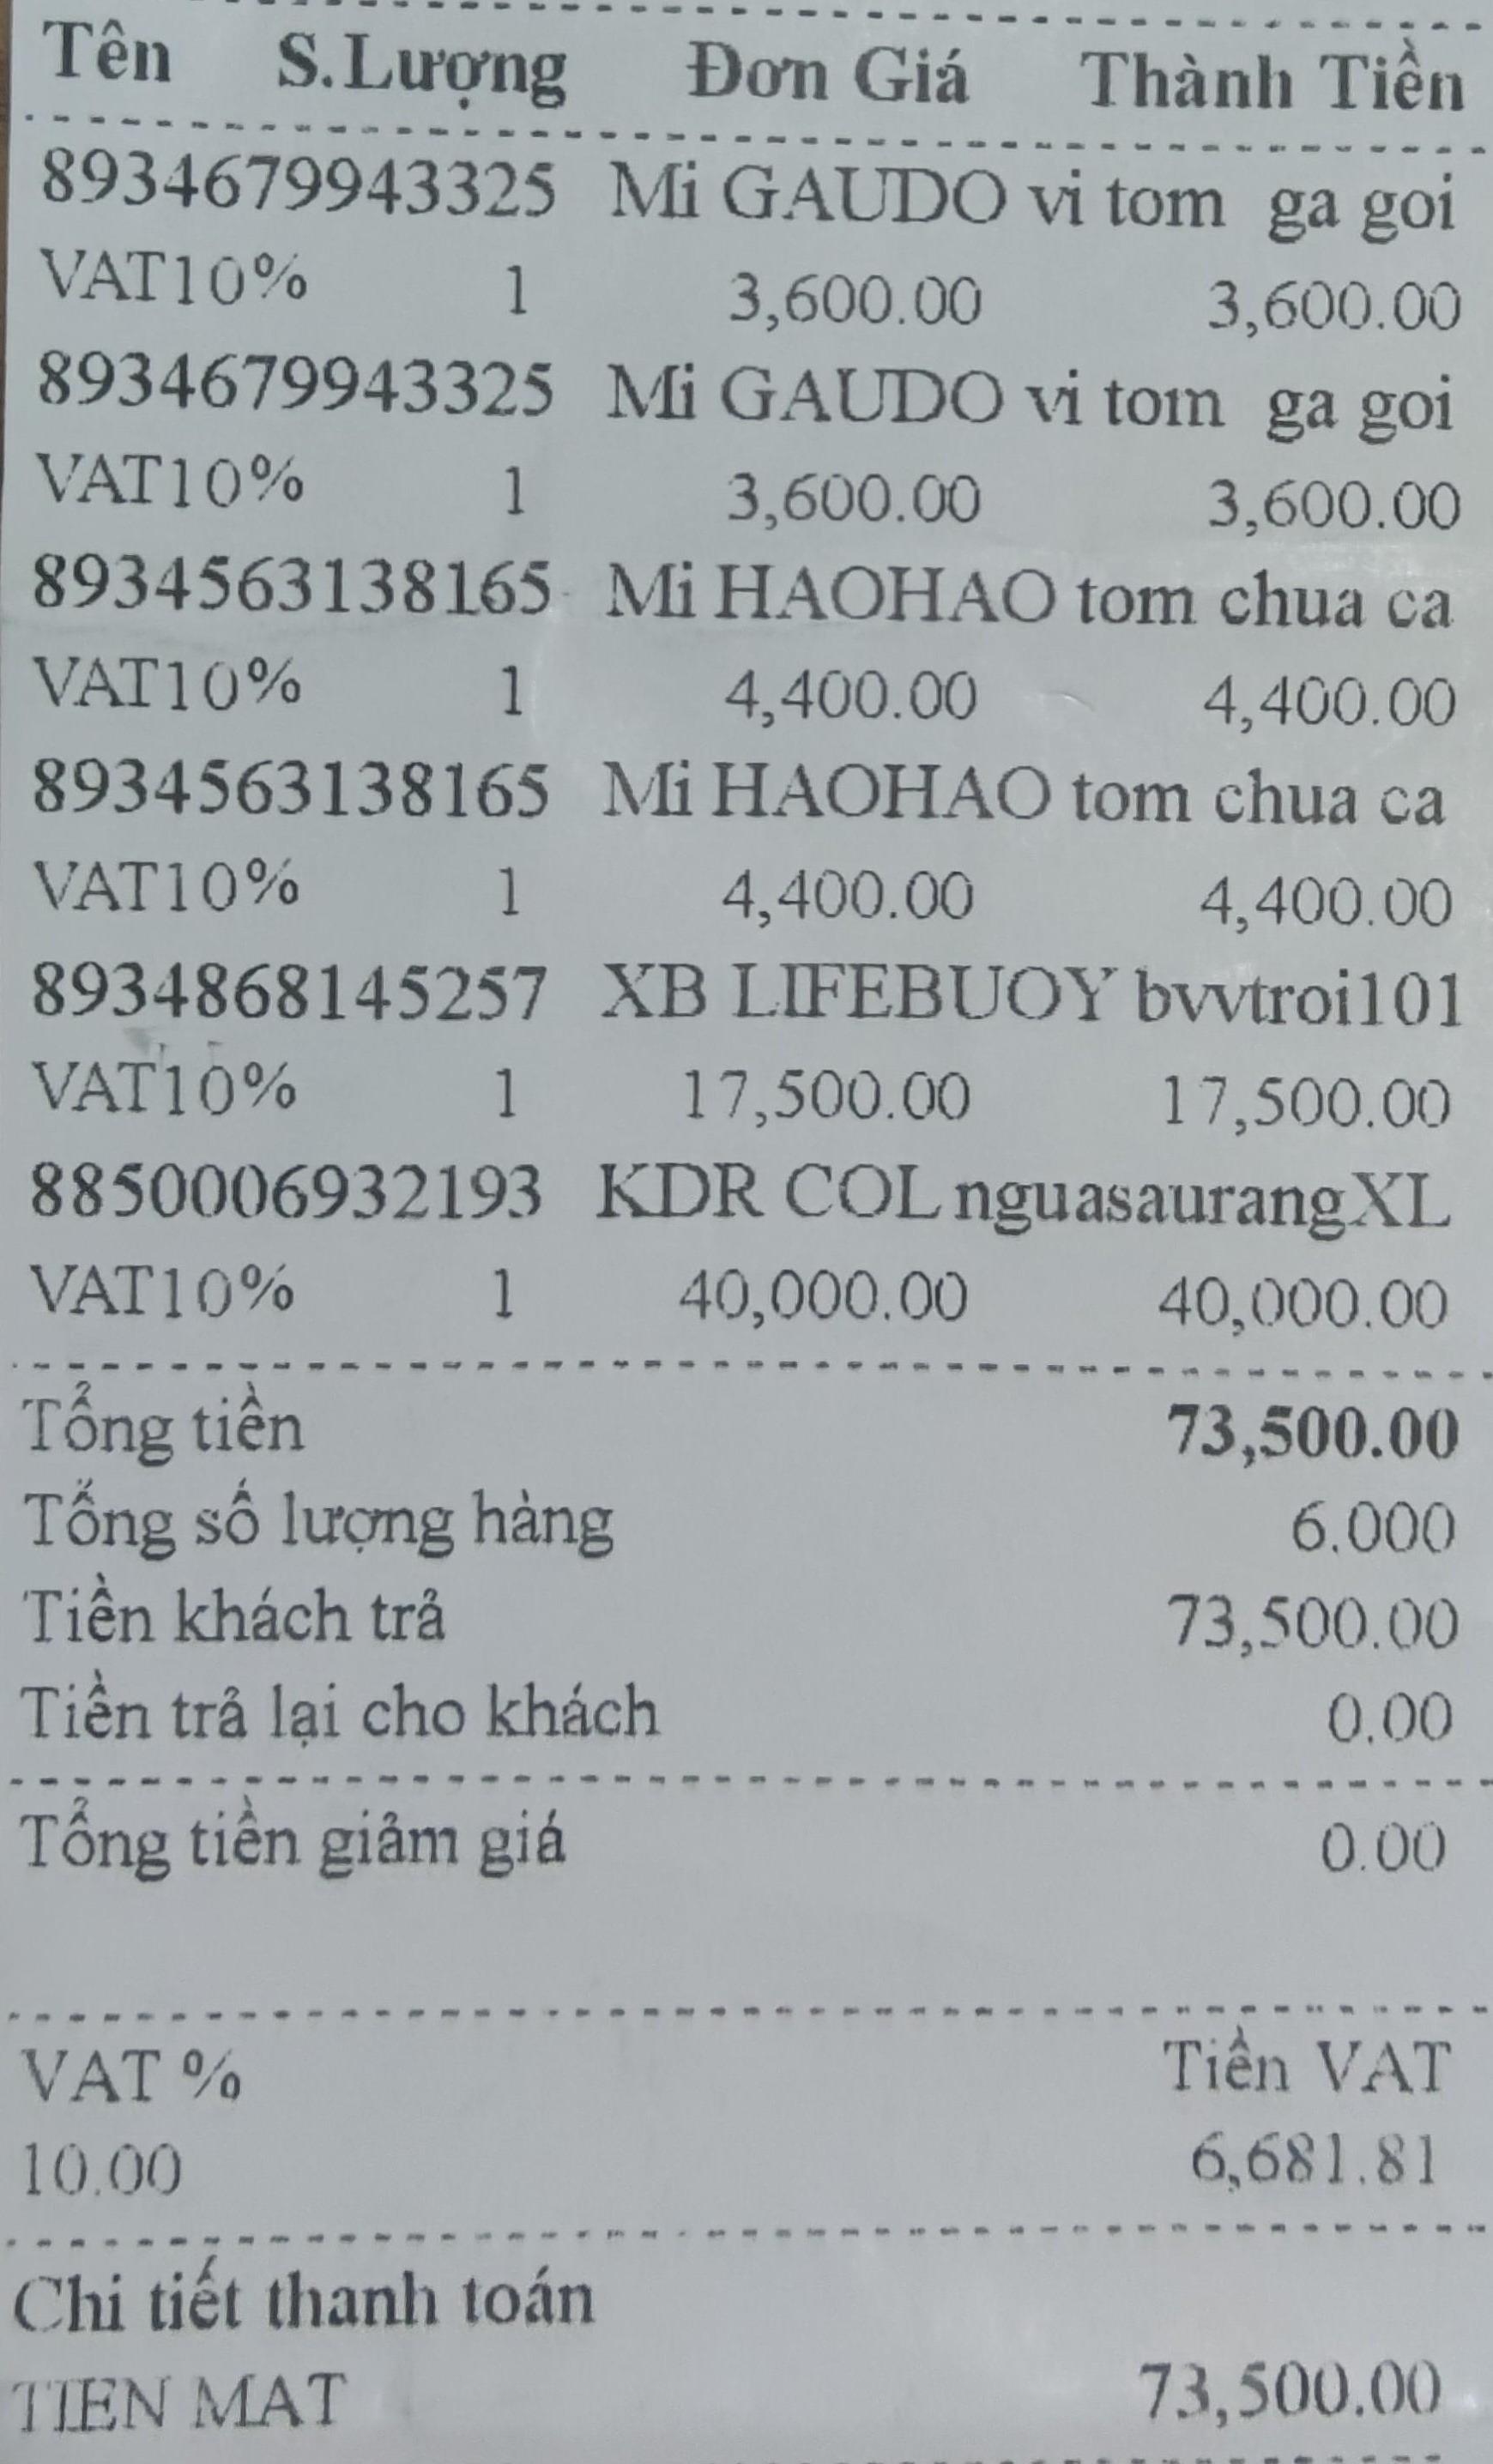
<table>
<tr>
<th>Tên</th>
<th>S.Lượng</th>
<th>Đơn Giá</th>
<th>Thành Tiền</th>
</tr>
<tr>
<td>8934679943325 Mi GAUDO vi tom ga goi VAT10%</td>
<td>1</td>
<td>3,600.00</td>
<td>3,600.00</td>
</tr>
<tr>
<td>8934679943325 Mi GAUDO vi tom ga goi VAT10%</td>
<td>1</td>
<td>3,600.00</td>
<td>3,600.00</td>
</tr>
<tr>
<td>8934563138165 Mi HAOHAO tom chua ca VAT10%</td>
<td>1</td>
<td>4,400.00</td>
<td>4,400.00</td>
</tr>
<tr>
<td>8934563138165 Mi HAOHAO tom chua ca VAT10%</td>
<td>1</td>
<td>4,400.00</td>
<td>4,400.00</td>
</tr>
<tr>
<td>8934868145257 XB LIFEBUOY bvvtroi101 VAT10%</td>
<td>1</td>
<td>17,500.00</td>
<td>17,500.00</td>
</tr>
<tr>
<td>8850006932193 KDR COL nguasaurangXL VAT10%</td>
<td>1</td>
<td>40,000.00</td>
<td>40,000.00</td>
</tr>
</table>

Tổng tiền 73,500.00
Tổng số lượng hàng 6.000
Tiền khách trả 73,500.00
Tiền trả lại cho khách 0.00
Tổng tiền giảm giá 0.00

VAT % Tiền VAT
10.00 6,681.81

Chi tiết thanh toán
TIEN MAT 73,500.00